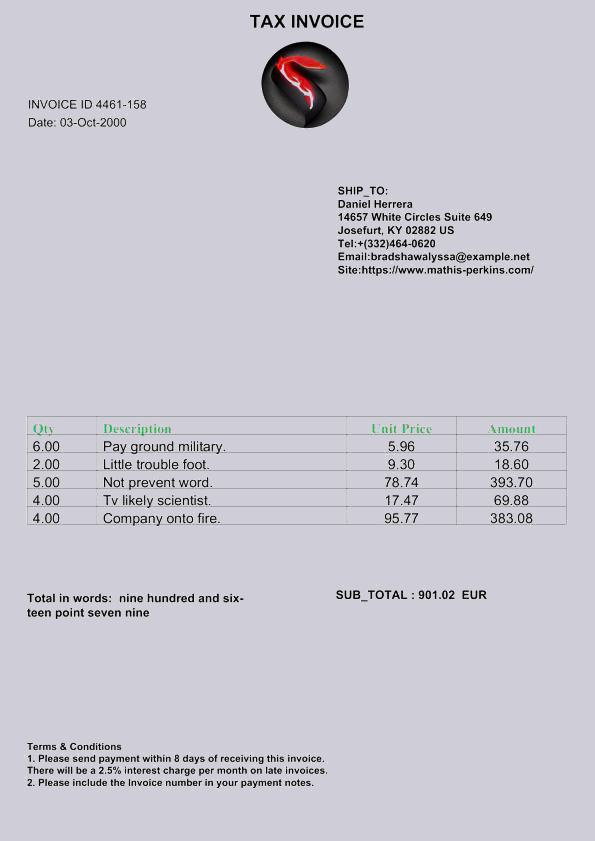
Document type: Invoice